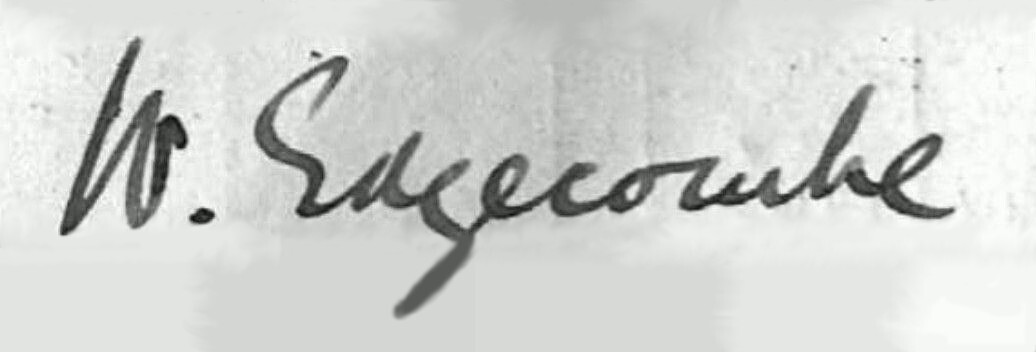
Signature of: wilfrid edgecombe